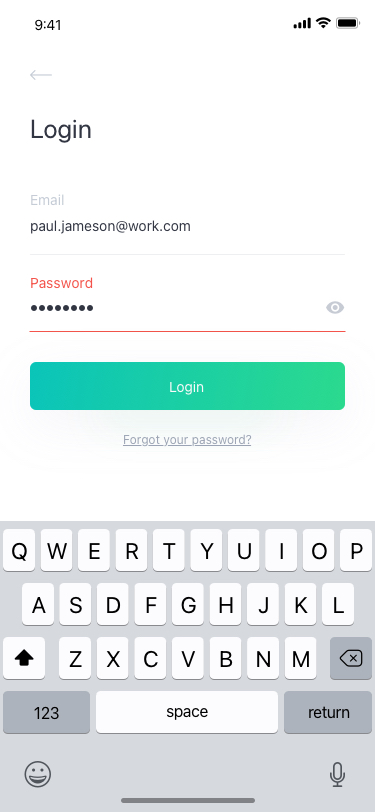
Text in this UI design:
return
space
123

M
N
B
V
C
X
Z
L
K
J
H
G
F
D
S
A
P
O
I
U
Y
T
R
E
W
Q
Forgot your password?
Password
Login
paul.jameson@work.com
Email
Login